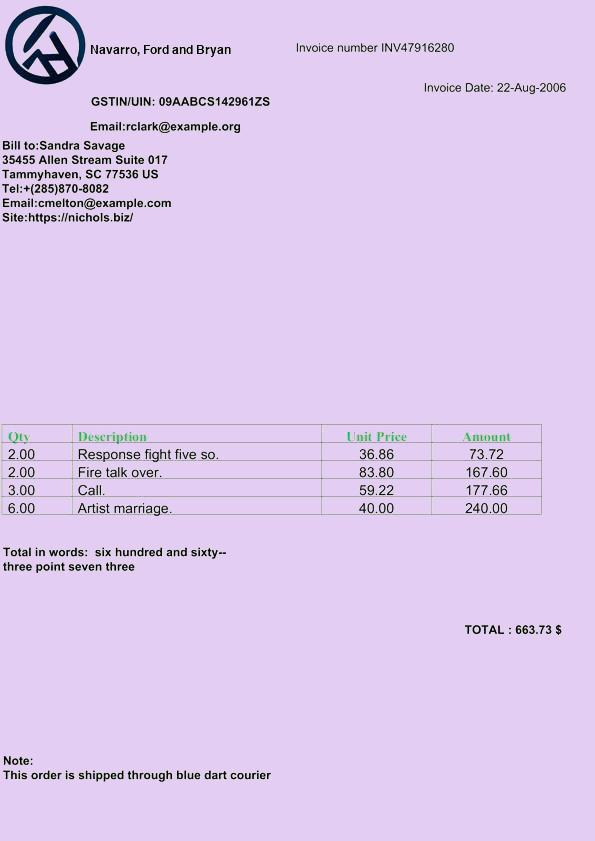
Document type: Invoice